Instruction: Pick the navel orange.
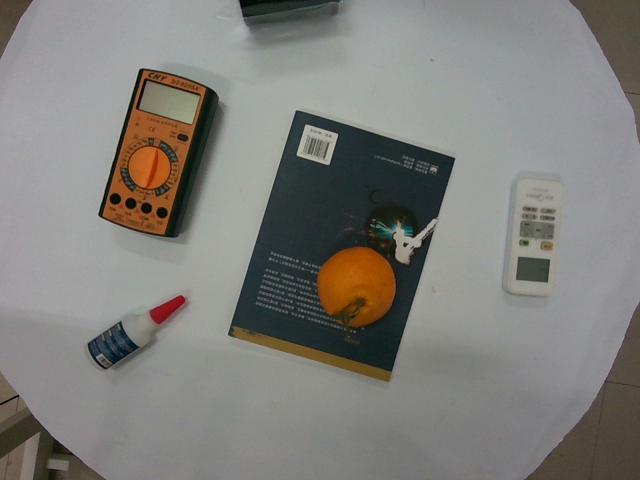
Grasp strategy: vertical